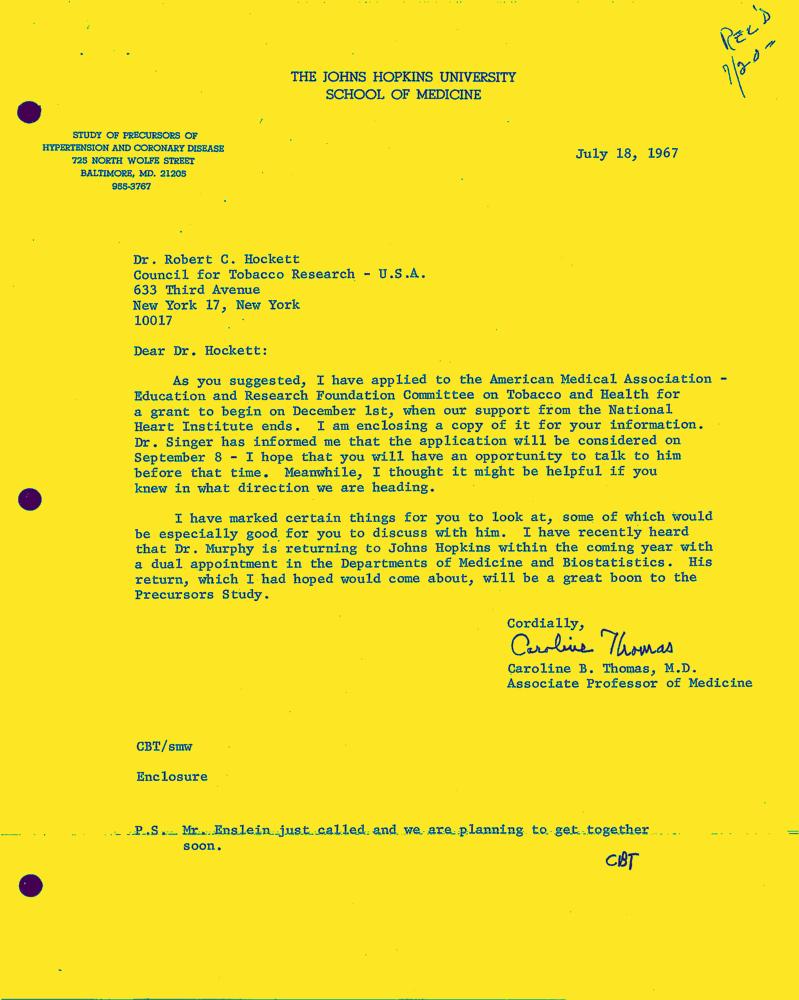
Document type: Letter-Doc